Question: What is the name of the tenant mentioned in the document?
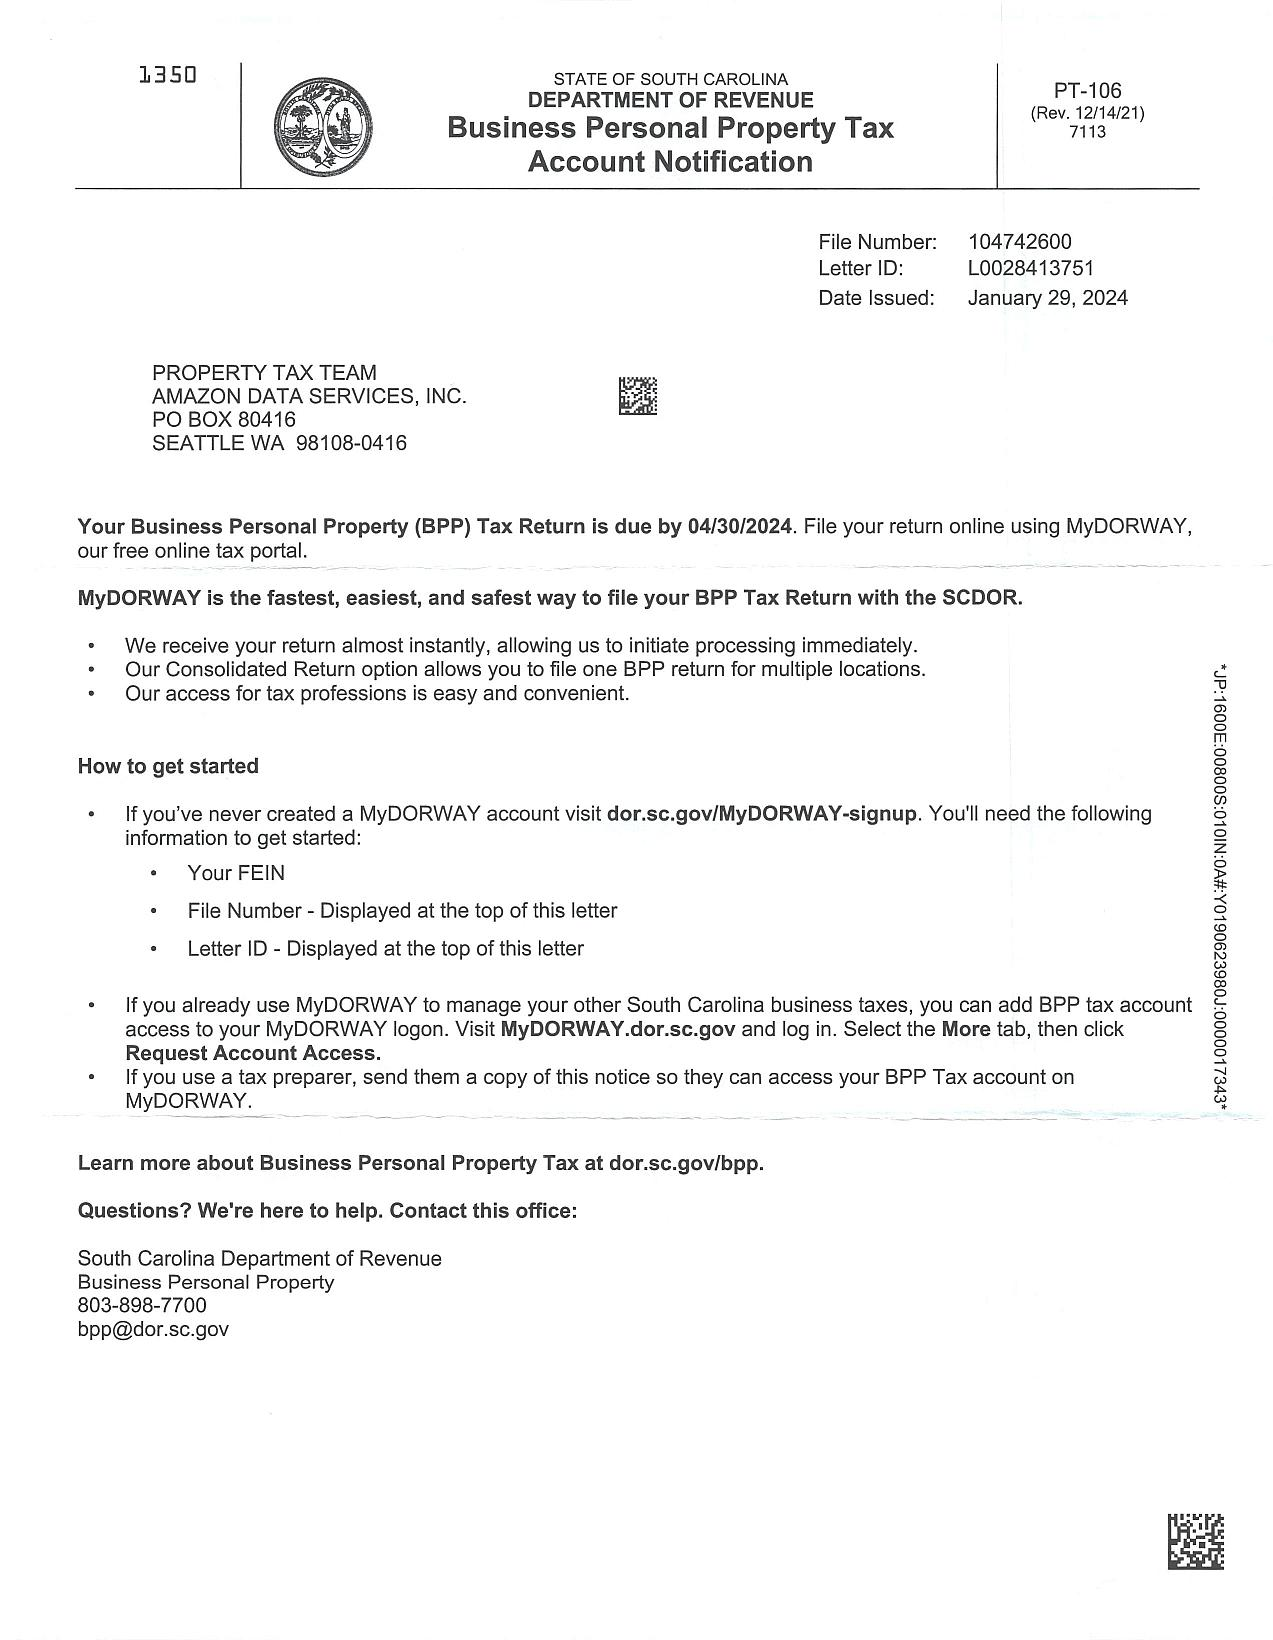
Answer: "AMAZON DATA SERVICES, INC."